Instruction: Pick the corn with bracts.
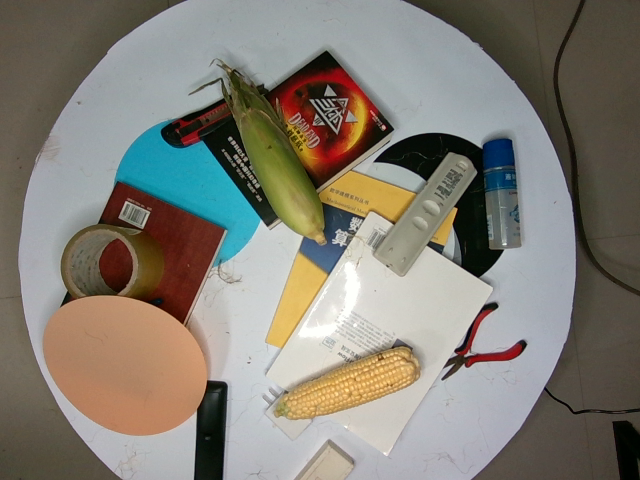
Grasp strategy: vertical